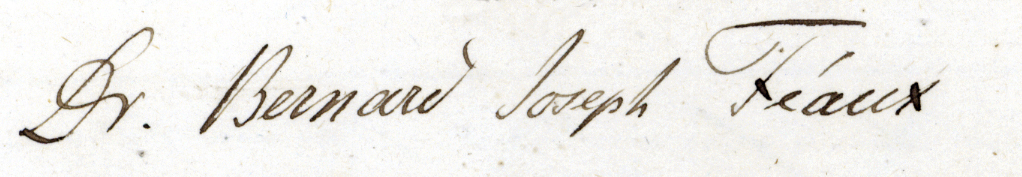
Signature of: bernard joseph féaux